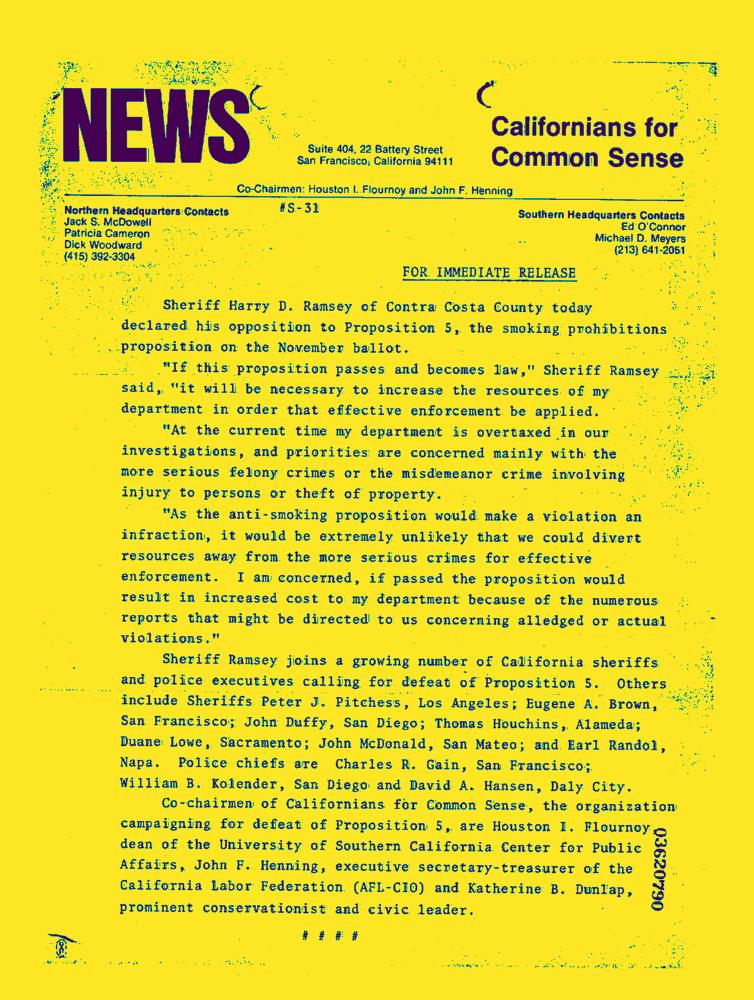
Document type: News-Article